Question: What was observed in the imaging?
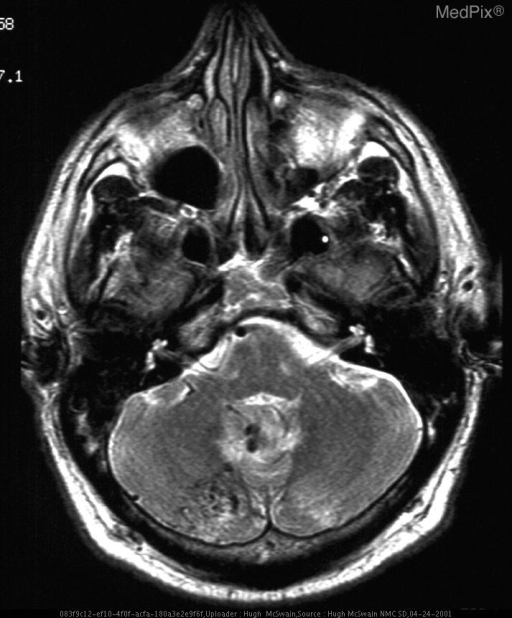
Answer: The imaging shows NCHCT demonstrates hemorrhage in the lateral ventricles and the fourth ventricle with intraparenchymal hemorrhage adjacent to this in the right cerebellum.  MRI demonstrates  multiple flow voids in the right cerebellum which enhance on post gadolinium images.  Angiography demonstrates right PICA aneurysm with a cerebellar AVM. MRI demonstrates multiple flow voids in the right cerebellum with a dilated serpentine flow void..